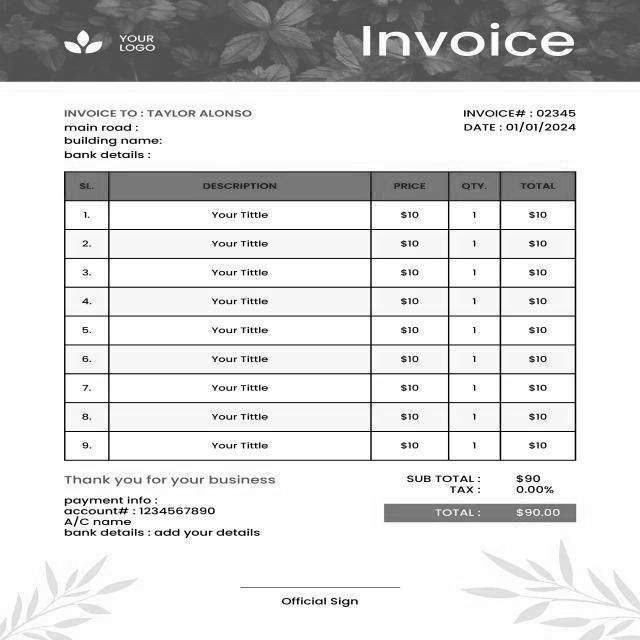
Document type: Invoice